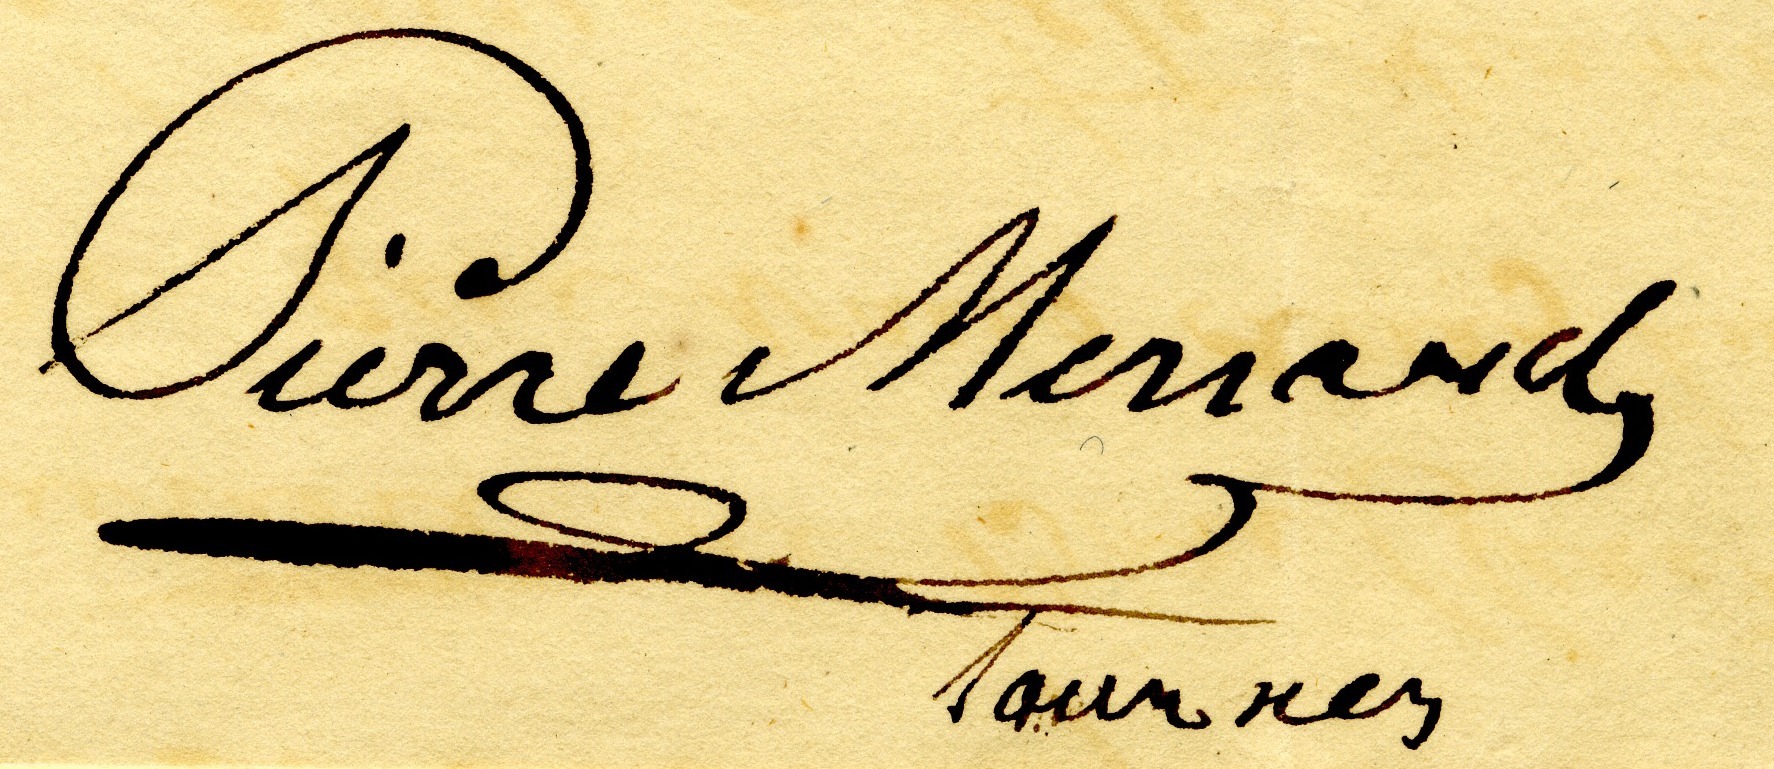
Signature of: pierre menard